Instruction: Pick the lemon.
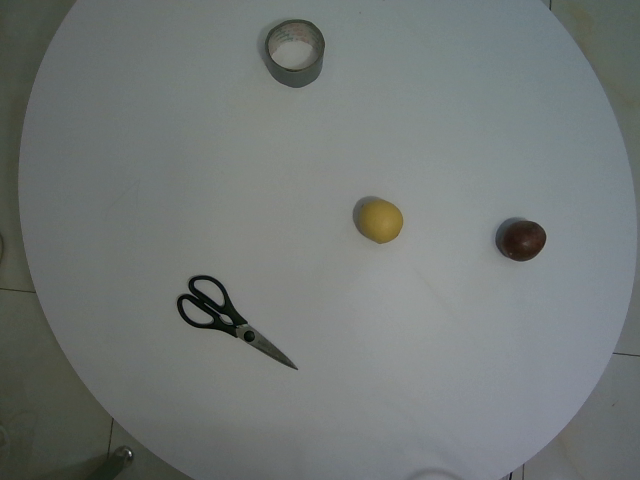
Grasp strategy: vertical